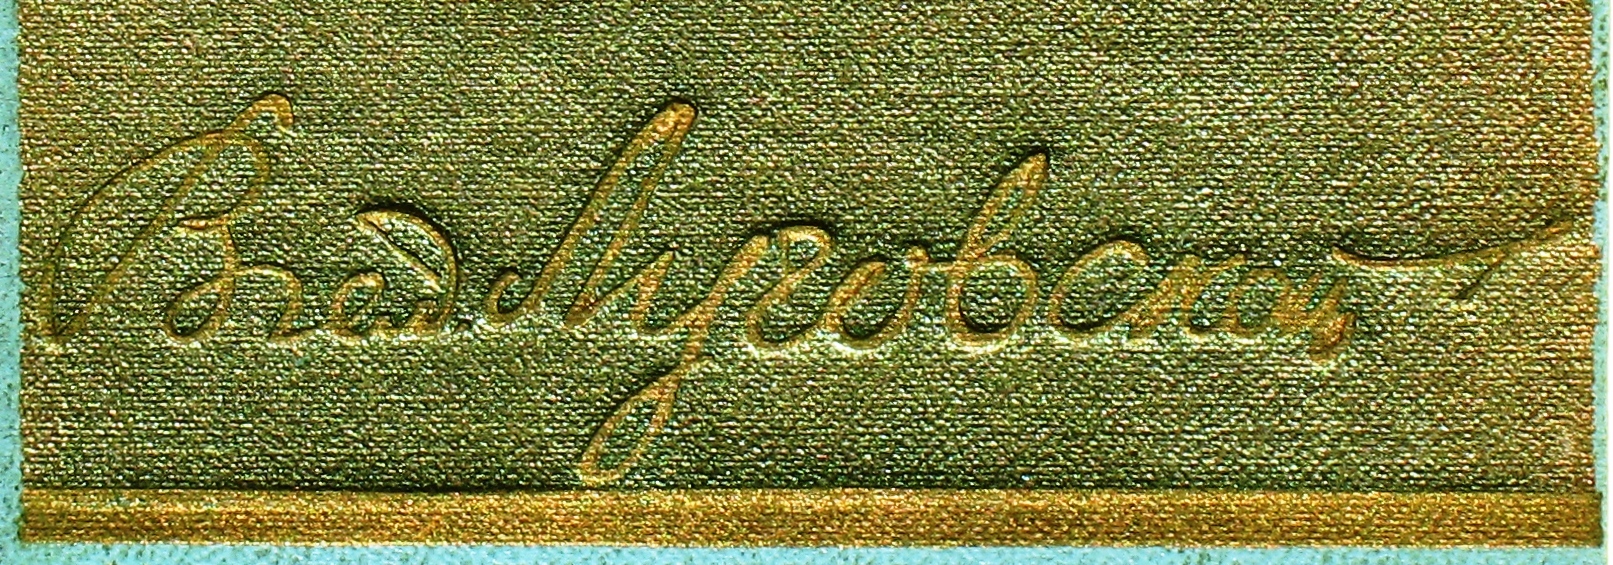
Signature of: vladimir lugovskoy